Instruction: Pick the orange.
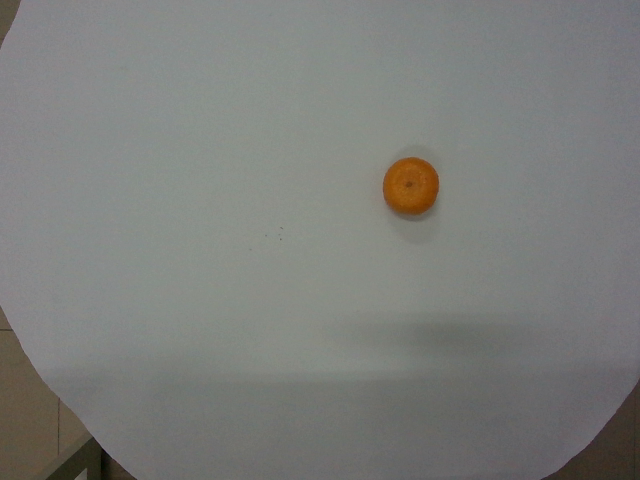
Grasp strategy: vertical